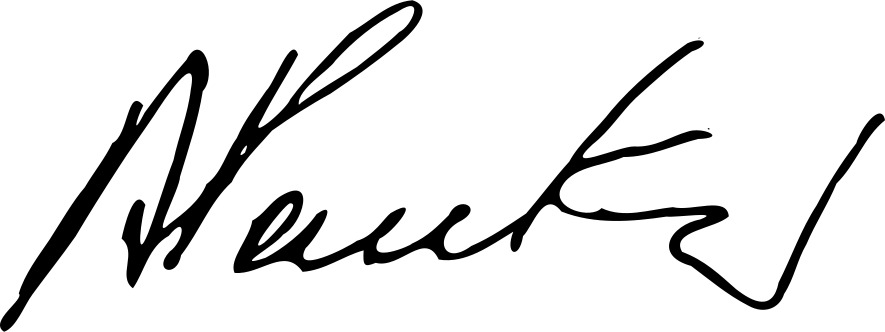
Signature of: ana pauker